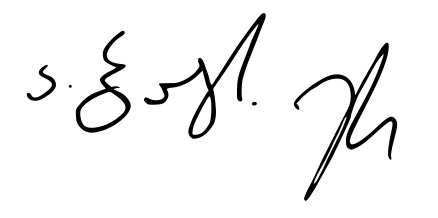
Signature of: princess ana bagration gruzinsky